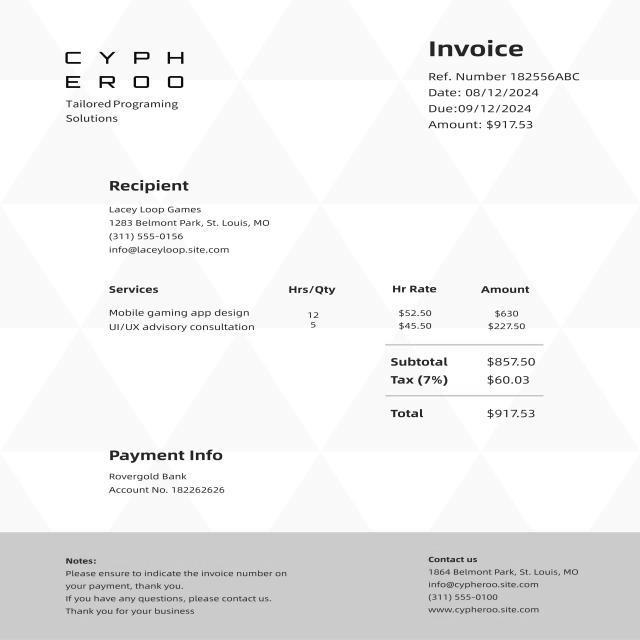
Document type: Invoice